Question: Talk about the condition:
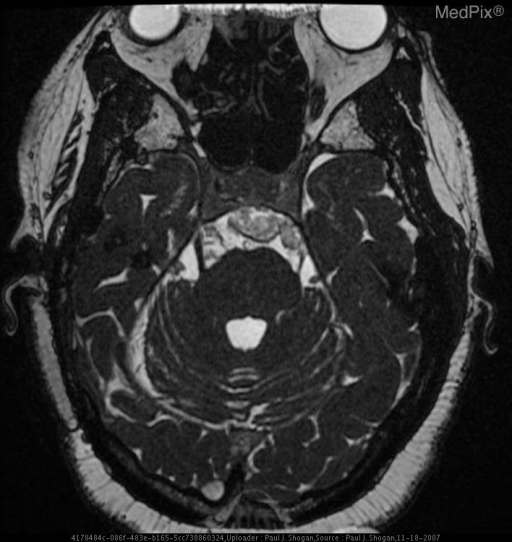
Answer: The disease is discussed as: Lesions/Condition: Epidermoid Tumor

Discussion:

Epidermoid tumors typically occur between the ages of 20 and 60, with the peak incidence in the fourth decade, affecting both men and women equally.

Intracranial epidermoid tumors are congenital inclusion cysts that comprise 1% of primary intracranial neoplasms.  They are thought to arise from the enclosure of ectodermal elements when the neural tube closes at 3-5 weeks gestation.  Additionally, acquired epidermoid tumors may occur as the result of trauma, although this is relatively uncommon in the brain.  Epidermoids are composed of an outer capsule of connective tissue that surrounds a layer of keratinized stratified squamous epithelium and inner cystic fluid that includes debris, keratin, water, and cholesterol.  As the epithelial layer desquamates, the cells accumulate and form a cholesterol-rich layer that gives the tumor its characteristic pearly white appearance.  Epidermoids subtly grow within the CSF spaces, surrounding and encasing adjacent neurovascular structures.  The tumor has an irregular and lobulated cauliflower-like outer surface that shines like a “mother of pearl.”

The majority of intracranial epidermoid tumors are intradural lesions, in the basal subarachnoid spaces occurring off-midline.  Between 40%-50% of cases are found in the cerebellopontine angle cistern.  After schwannoma and meningioma, epidermoid tumors are the third most common cerebellopontine angle mass.  Epidermoid tumors also occur in the sellar and parasellar regions.  Less commonly, epidermoid tumors have been reported in the cerebral hemispheres, brain stem, and rarely in the lateral ventricles.  Approximately ten percent of epidermoid tumors are extradural, occurring in the skull or spine.

Epidermoid tumors are benign slow-growing tumors, and malignant degeneration is extremely rare.

Clinical Features:

Clinical features of epidermoid tumors are usually secondary to the mass effect of the tumor on adjacent structures.  Gait disturbance, cranial neuropathies, and occasionally seizures are presenting symptoms.  Hydrocephalus is not commonly seen with intracranial epidermoid tumors.   Additionally, symptoms related to chemical meningitis caused by leakage of tumor contents into the subarachnoid space may be seen.

Radiology:

Epidermoid tumors on CT are well-circumscribed, homogenous lobulated extra-axial masses, that are nonenhancing, and hypoattenuating, and are similar to CSF, secondary to the presence of solid cholesterol and/or loculated CSF within the tumor, and rarely demonstrate calcification.

MR imaging is the best modality for evaluating these tumors.  Typically, epidermoid tumors demonstrate a lamellated appearance on MR imaging, secondary to the desquamated squamous epithelium.  Most epidermoid tumors have signal intensities that are near CSF signal, low to intermediate on T1 weighted images, and slightly hyperintense on T2 weighted images.  The main differential diagnostic consideration is that of an arachnoid cyst, with arachnoid cyst following the signal intensity patterns of CSF with all MR pulse sequences, whereas epidermoid tumors are not hypointense on FLAIR images and demonstrate areas of hyperintense signal relative to CSF.  Furthermore, on DW images, epidermoid tumors demonstrate restricted diffusion, which is not characteristic of arachnoid cysts.  Additionally, approximately 25% of epidermoid tumors will demonstrate a thin rim of peripheral enhancement following the administration of contrast material.  Furthermore, employing the use of a high resolution gradient-echo T2 sequence, such as 3D Fast Imaging Employing STeady-state Acquisition (FIESTA) the lamellated epidermoid tumor is clearly depicted as low signal intensity as it is contrasted against a hyperintense CSF background, achieving a precise preoperative assessment of surgical anatomy.

Finally, the signal characteristics of epidermoid tumors vary depending on its composition.  Rarely, epidermoids will appear hyperattenuated on CT, secondary to elevated protein content, with reversal of signal characteristics on MR imaging, high signal intensity on T1WI, and low signal intensity on T2WI.

Treatment:

Subtotal resection is usually performed to alleviate compression of adjacent structures, and to avoid damaging vital structures.  The reported rate of recurrence of epidermoid tumors is highly variable.